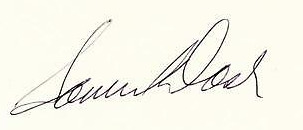
Signature of: samuel dash